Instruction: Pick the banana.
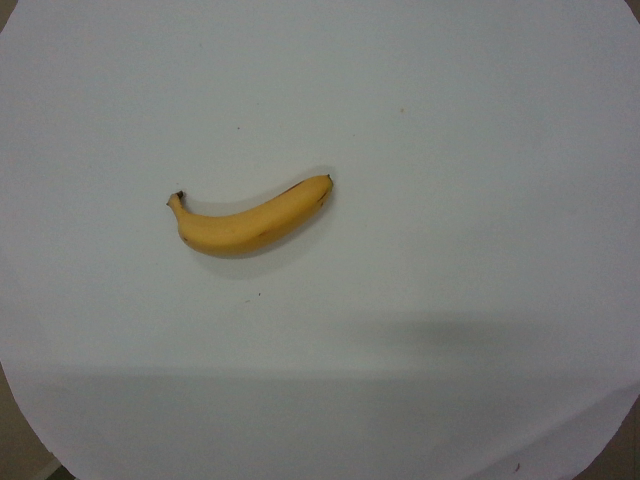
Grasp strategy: vertical